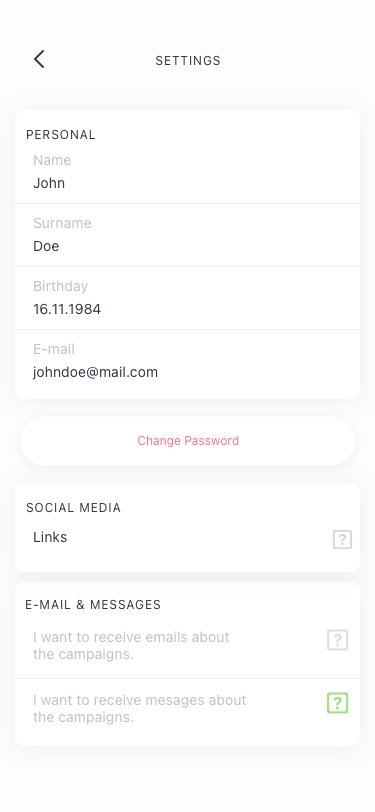
Text in this UI design:

I want to receive mesages about the campaigns.

I want to receive emails about the campaigns.
E-MAIL & MESSAGES

Links
SOCIAL MEDIA
johndoe@mail.com
E-mail
16.11.1984
Birthday
Doe
Surname
John
Name
PERSONAL
Settings